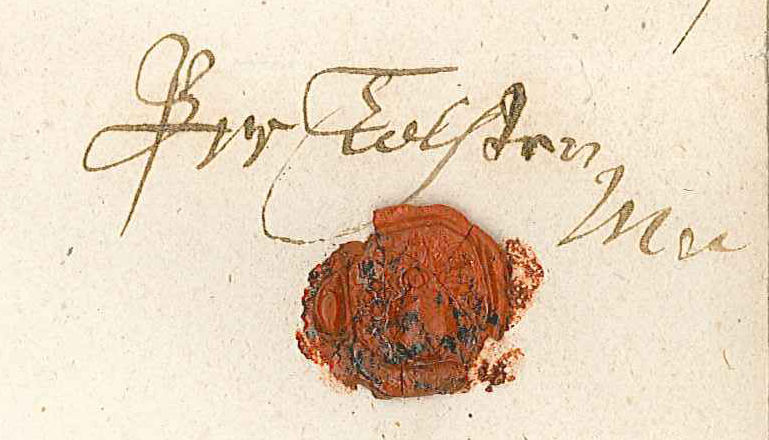
Signature of: per tollsten d ä